Please extract the written amount, numerical amount, recipient's name, date on the cheque, and the bank's name from the image.
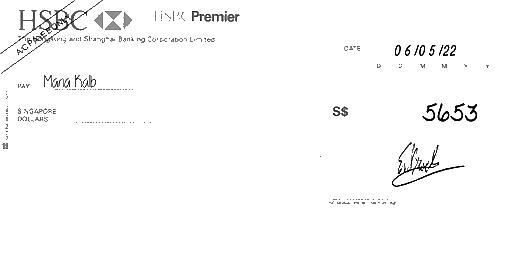
amt_in_words:
amt_in_figures: 5653
payee_name: Maria Kalb
bank_name: HSBC
cheque_date: 06/05/22